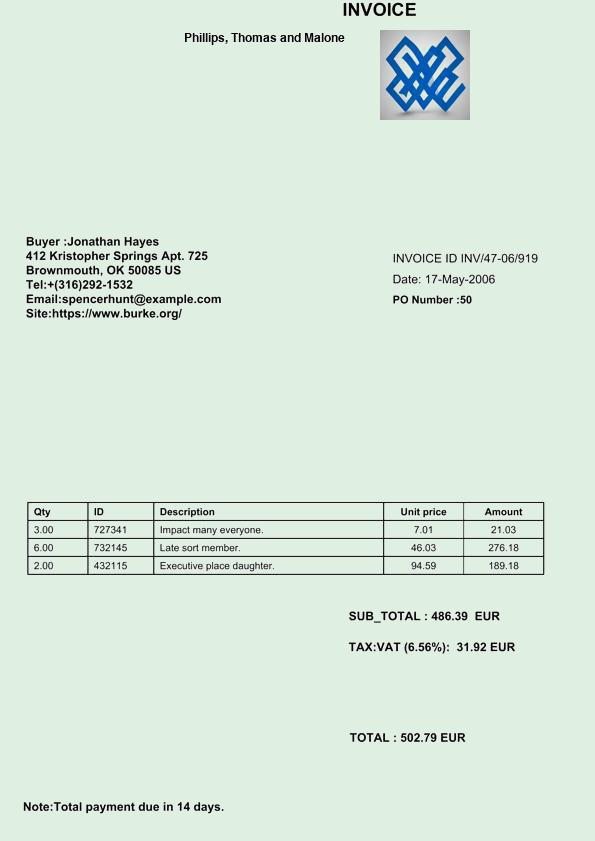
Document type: Invoice